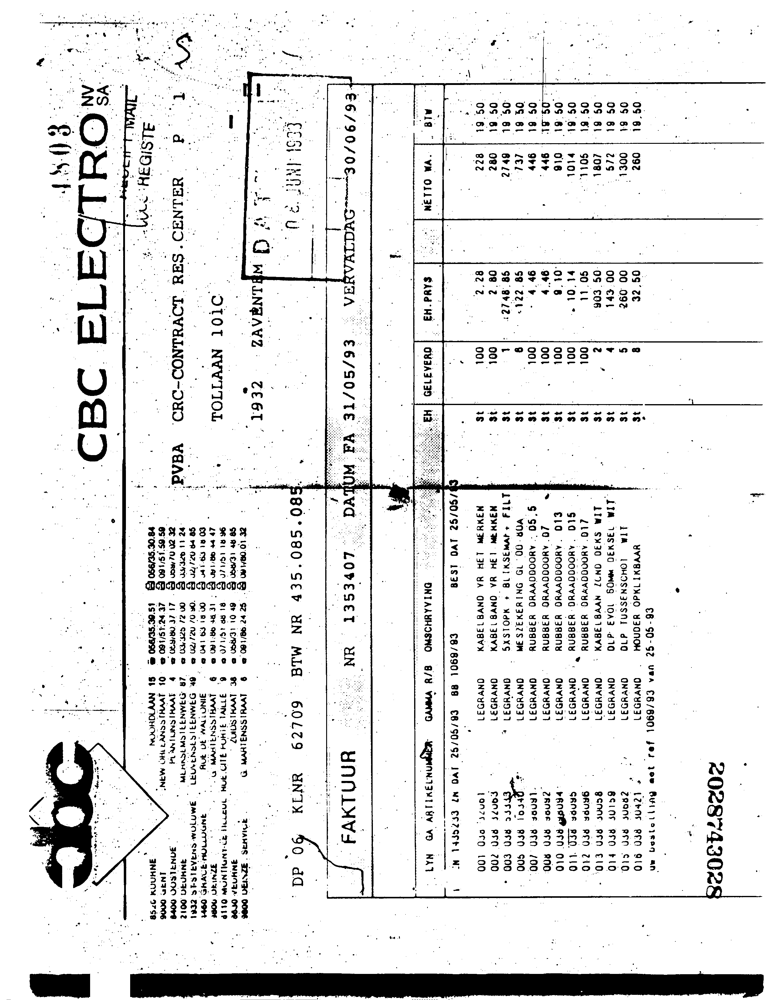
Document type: Invoice